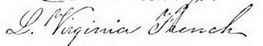
Signature of: lucy virginia french